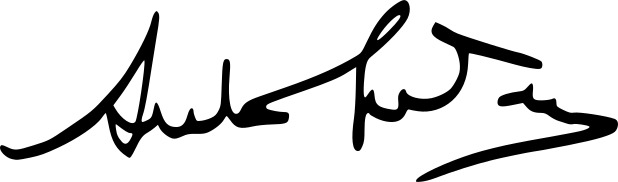
Signature of: antónio guterres